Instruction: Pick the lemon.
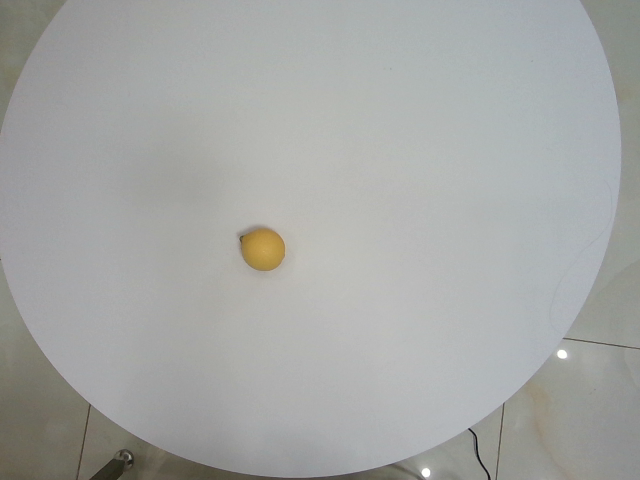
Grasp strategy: vertical